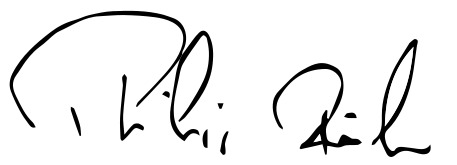
Signature of: q57789